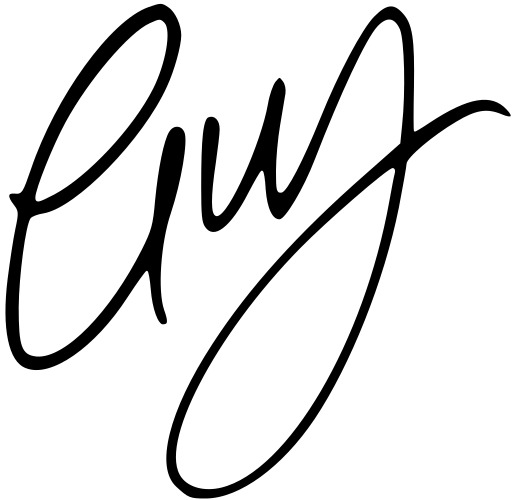
Signature of: guy berryman